Question: Can you provide the account number mentioned in the document?
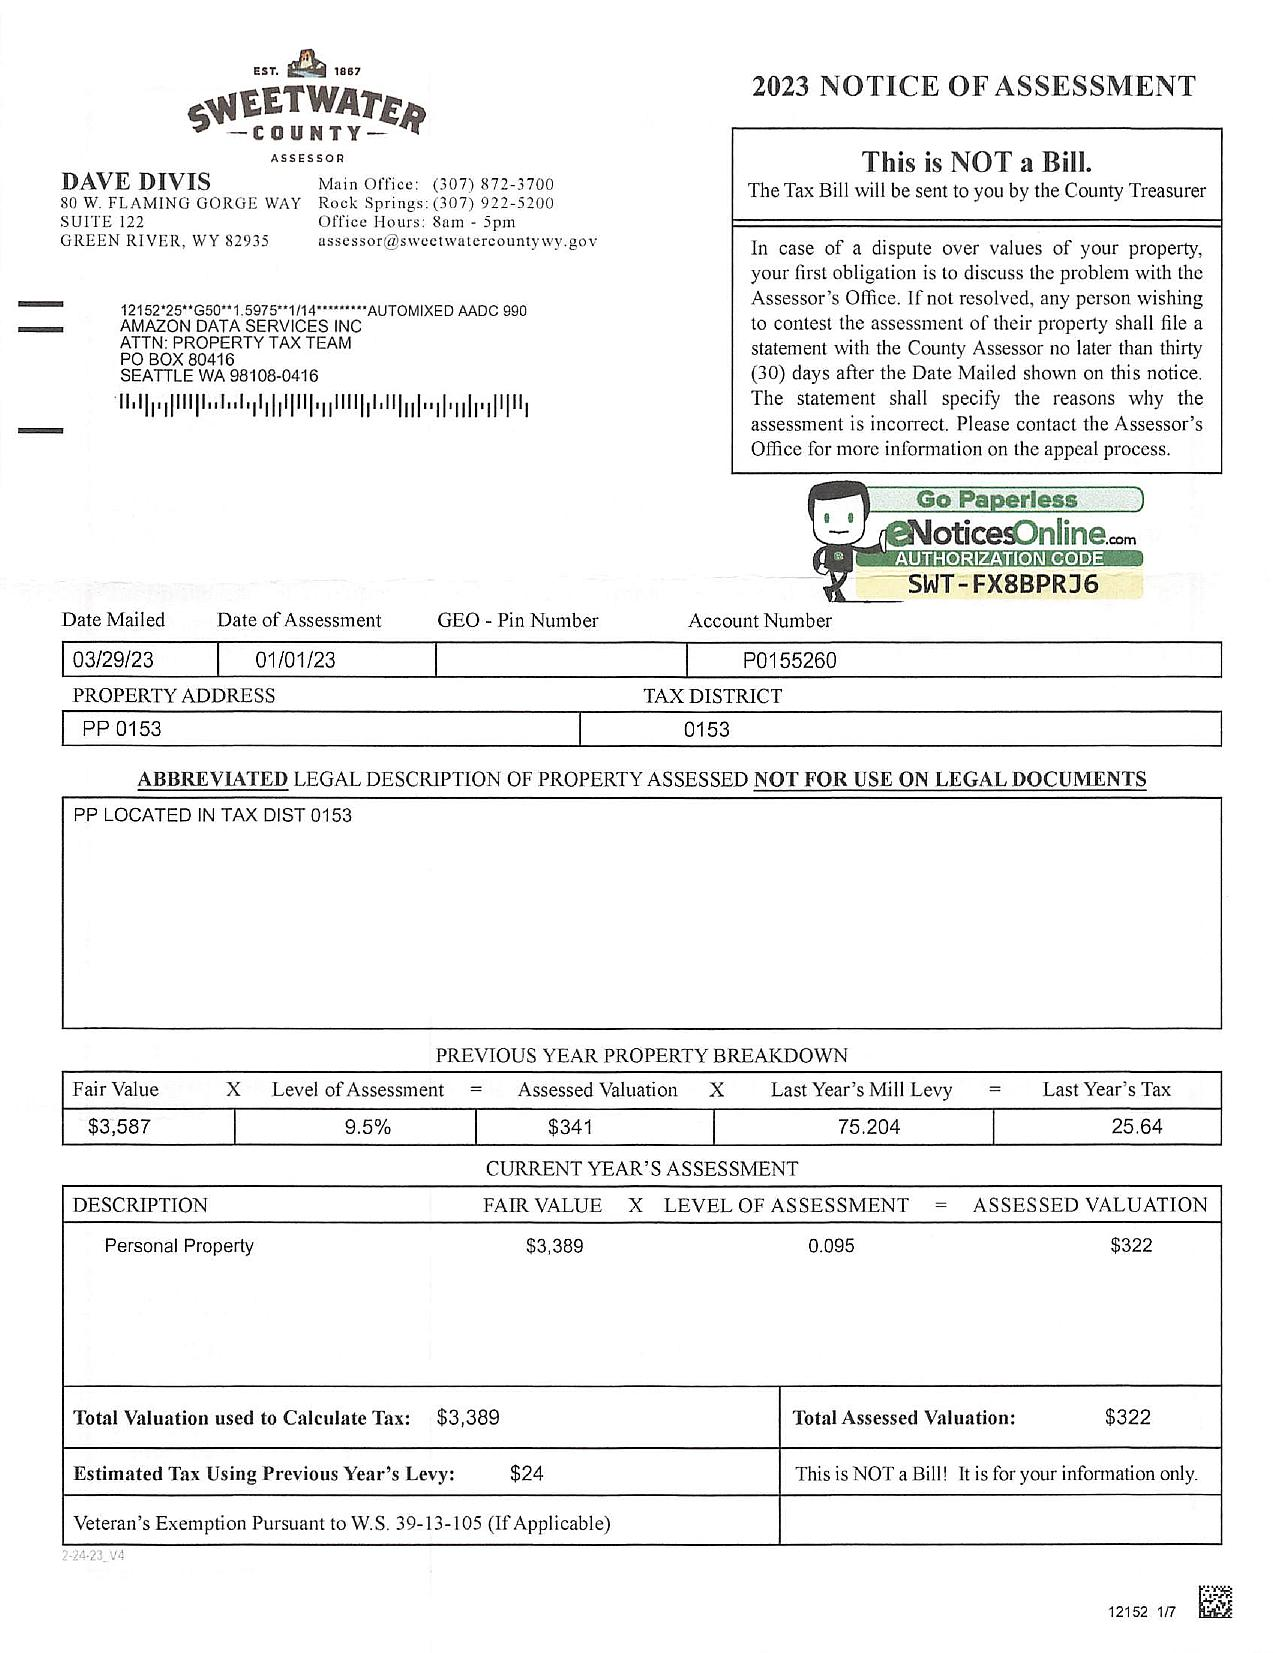
Answer: "P0155260"